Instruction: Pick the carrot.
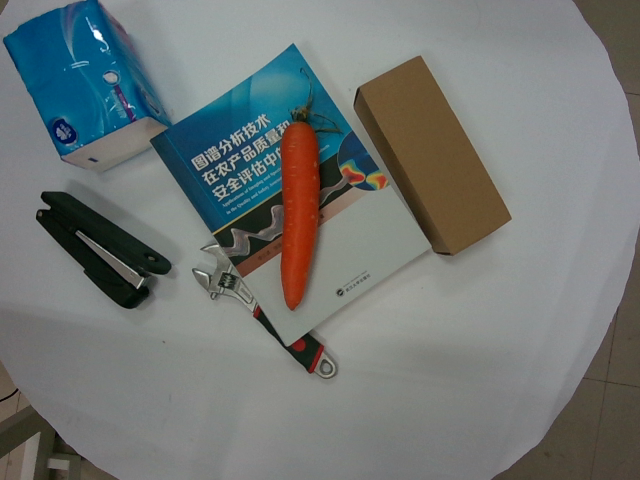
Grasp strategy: vertical